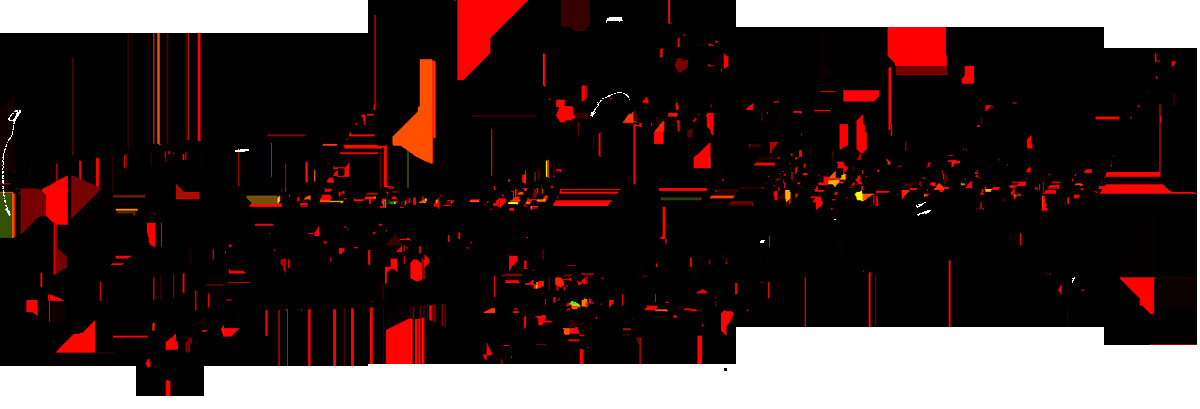
Signature of: edward de vere 17th earl of oxford